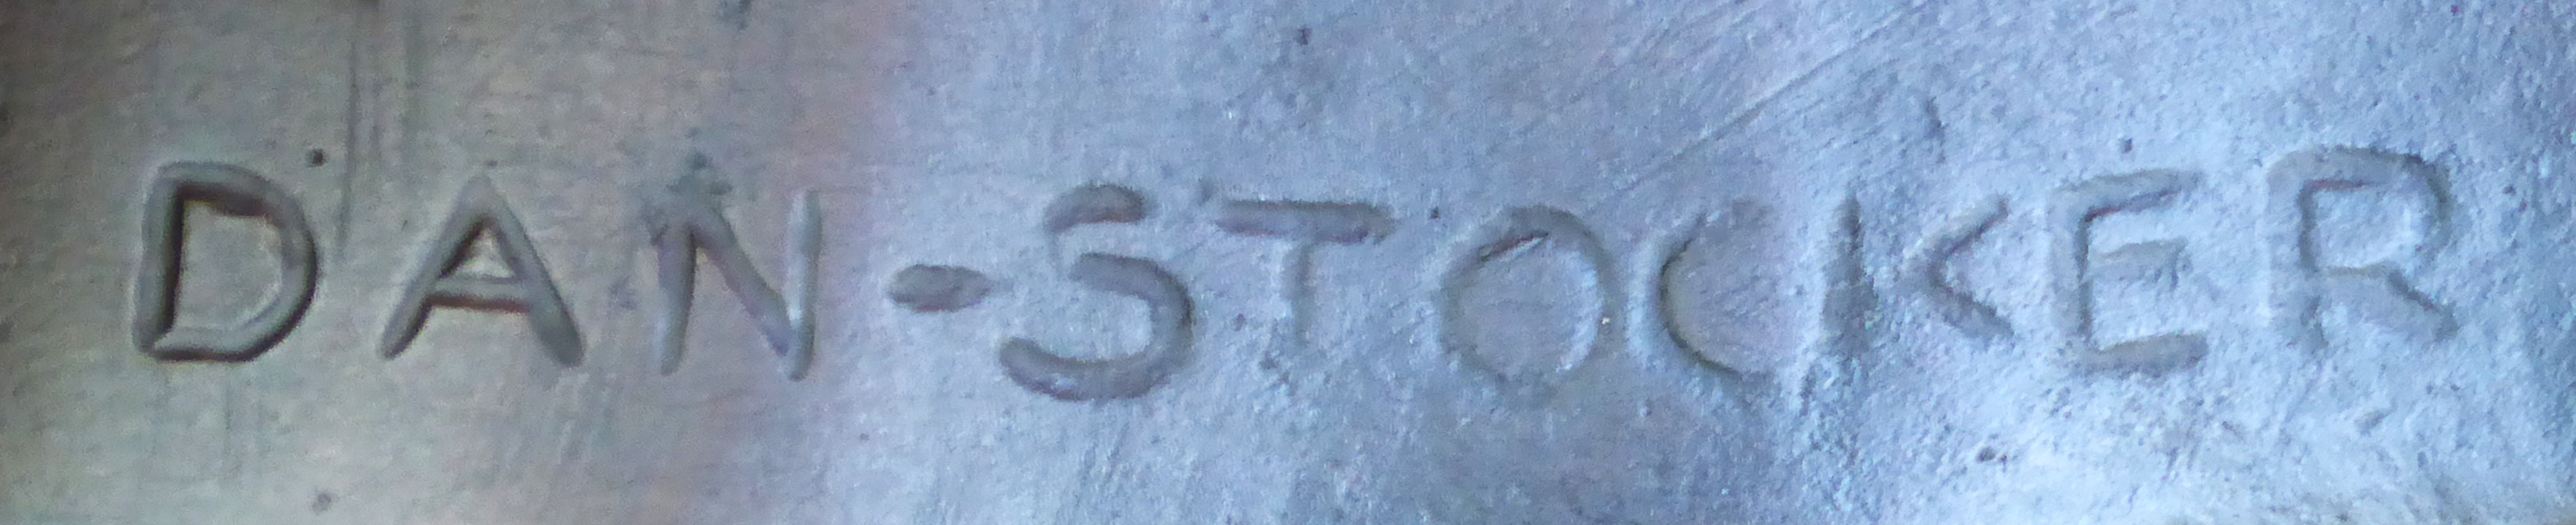
Signature of: daniel stocker